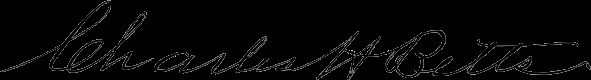
Signature of: charles h betts